Question: What is the address or location of the property listed in the document?
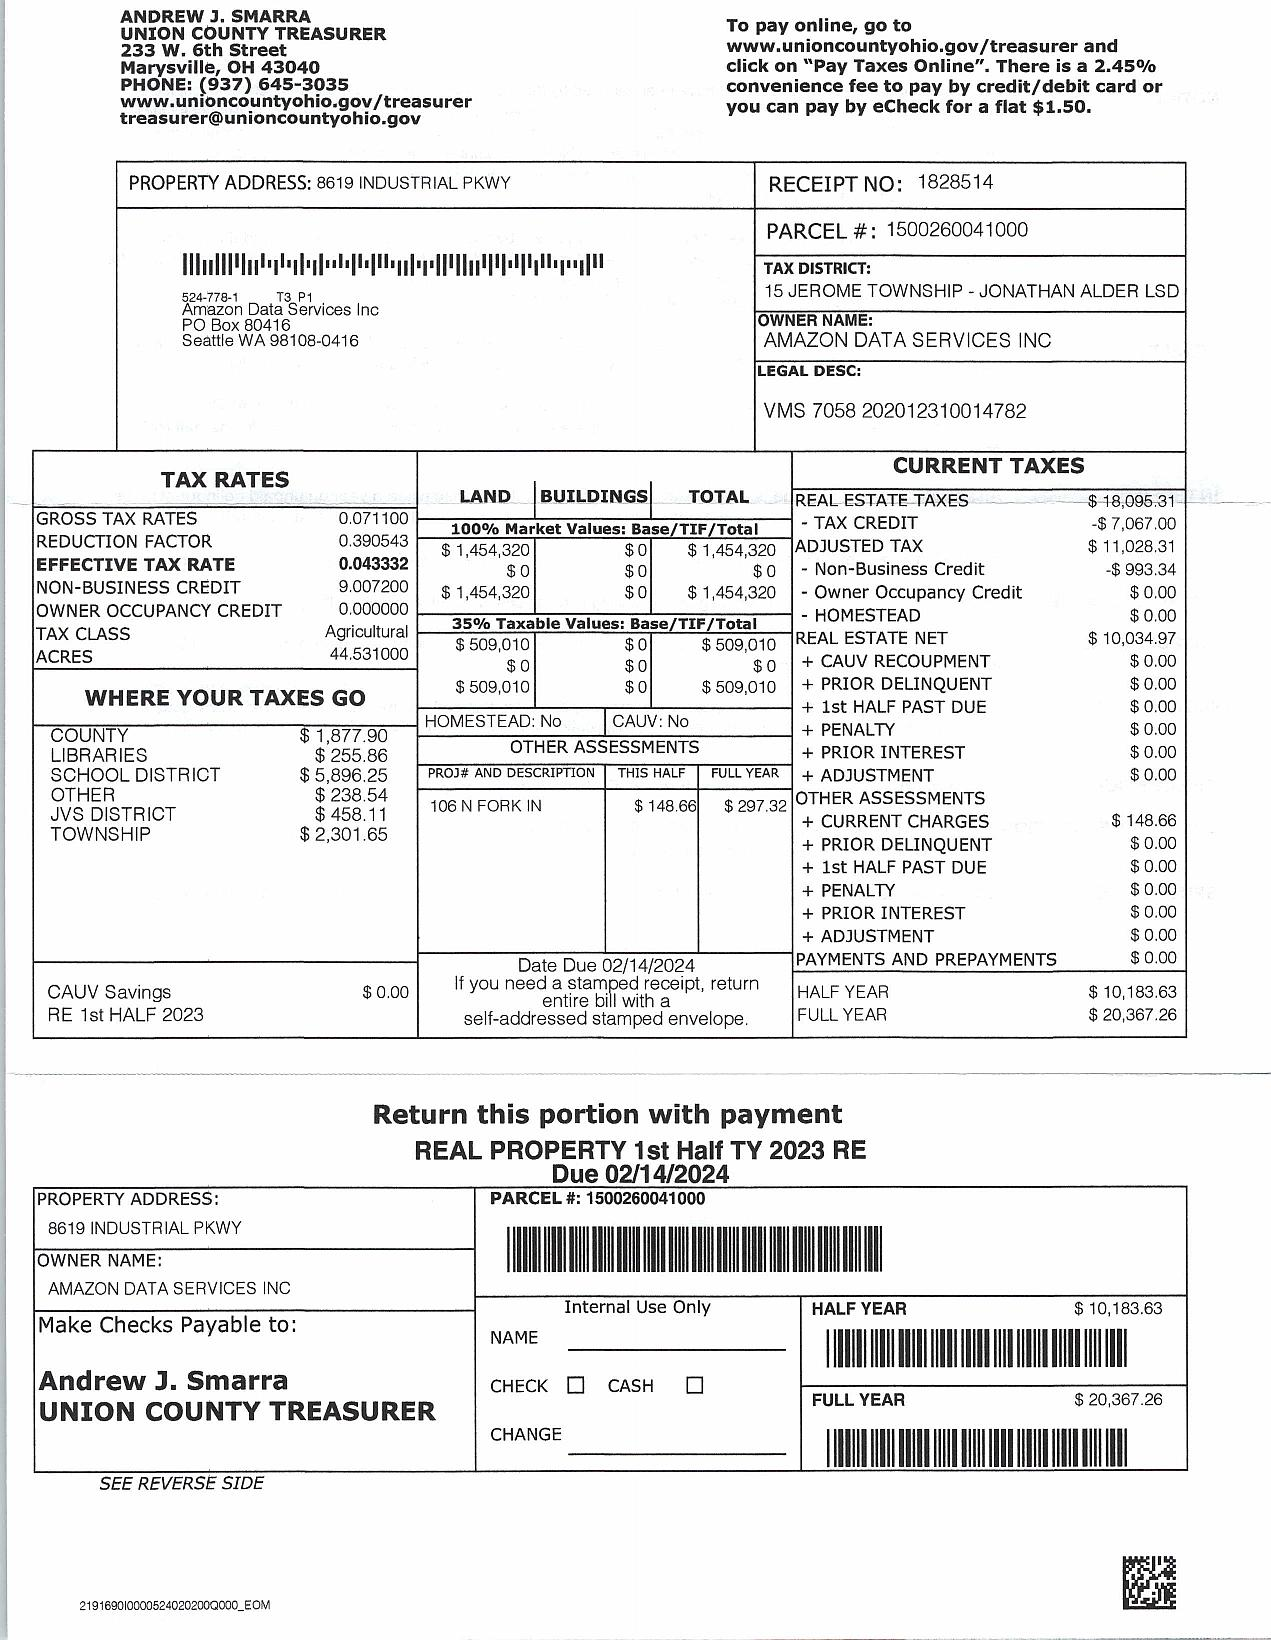
Answer: "8619 INDUSTRIAL PKWY"